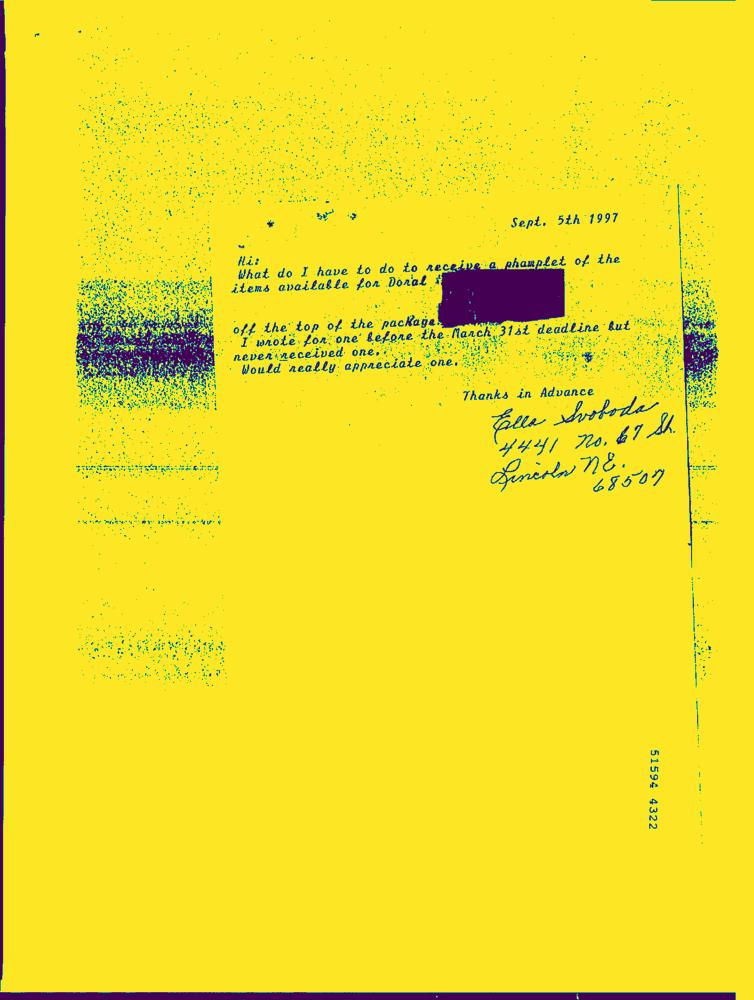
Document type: Hand-Written